Question: What was observed in the imaging?
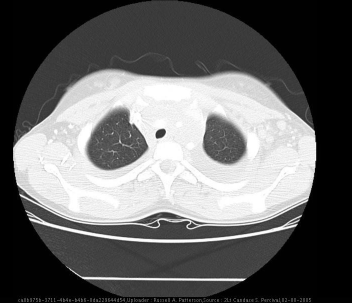
Answer: The imaging shows Image Findings:
CXR (AP Portable): mediastinal mass, left pleural effusion
Chest CT: large mediastinal mass spanning the anterior, middle, and posterior mediastinum and descending into abdomen and
                   encircling the aorta, large left and right pleural effusions
Abdomen and Pelvis CT: large mass descending from mediastinum into the retroperitoneal space and into the pelvis compressing
                                            the Inferior Vena Cava, Hydronephrosis of the Left kidney CT Chest Image with large mass left upper mediastinum..